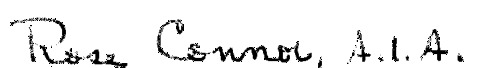
Signature of: rose connor